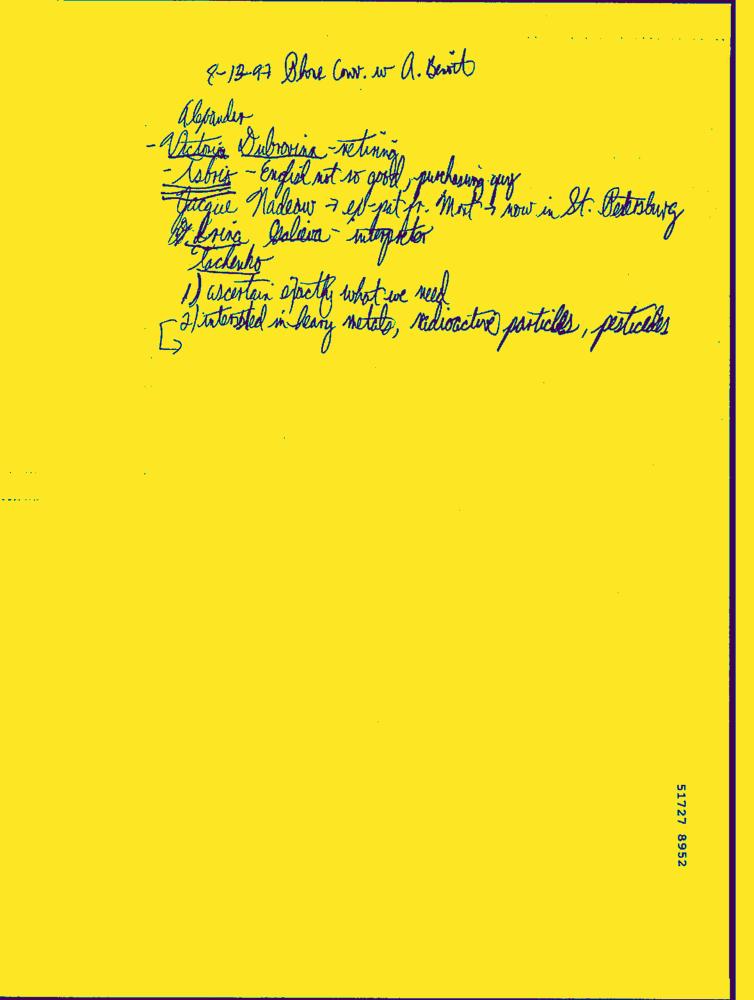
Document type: Hand-Written